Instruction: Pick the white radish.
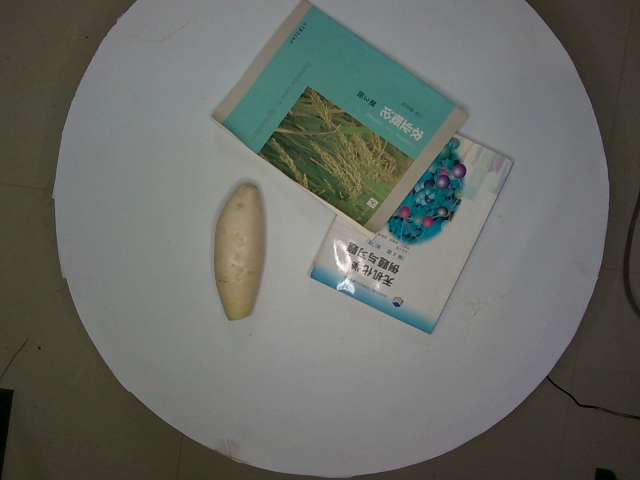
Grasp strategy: vertical